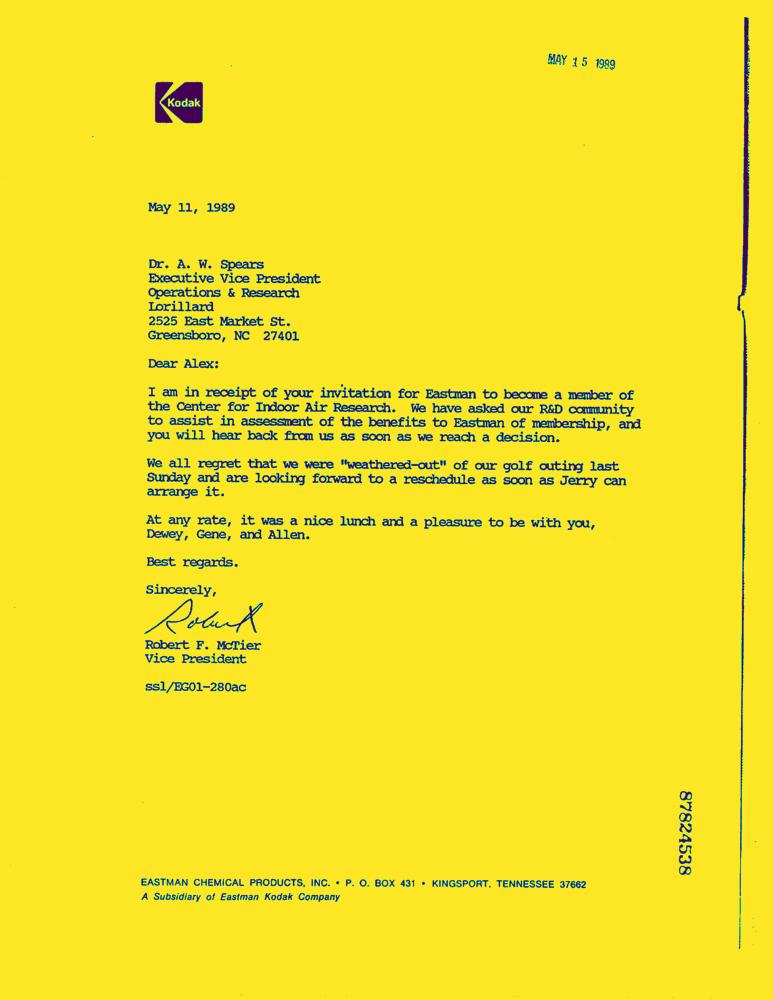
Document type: Letter-Doc